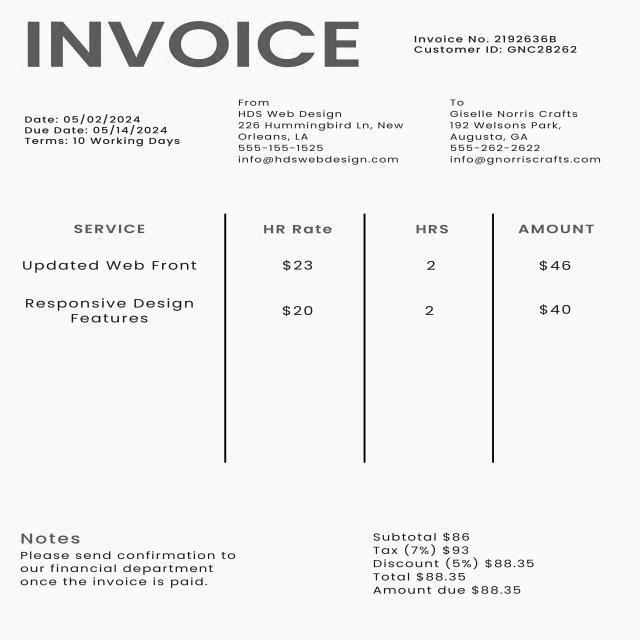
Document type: Invoice